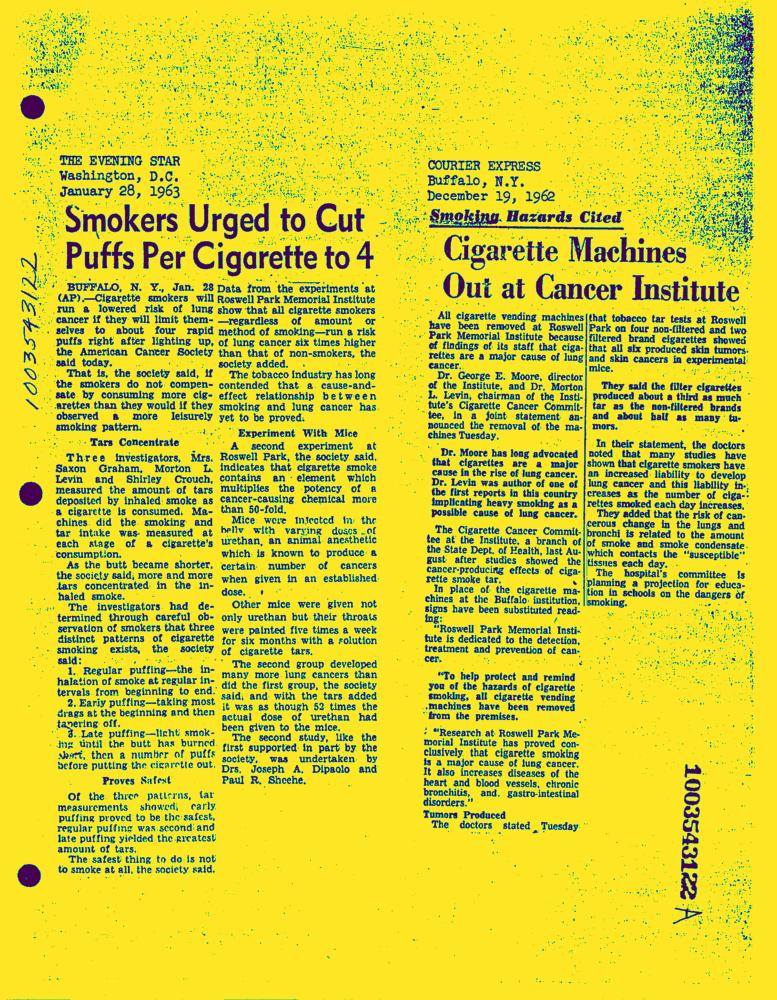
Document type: News-Article